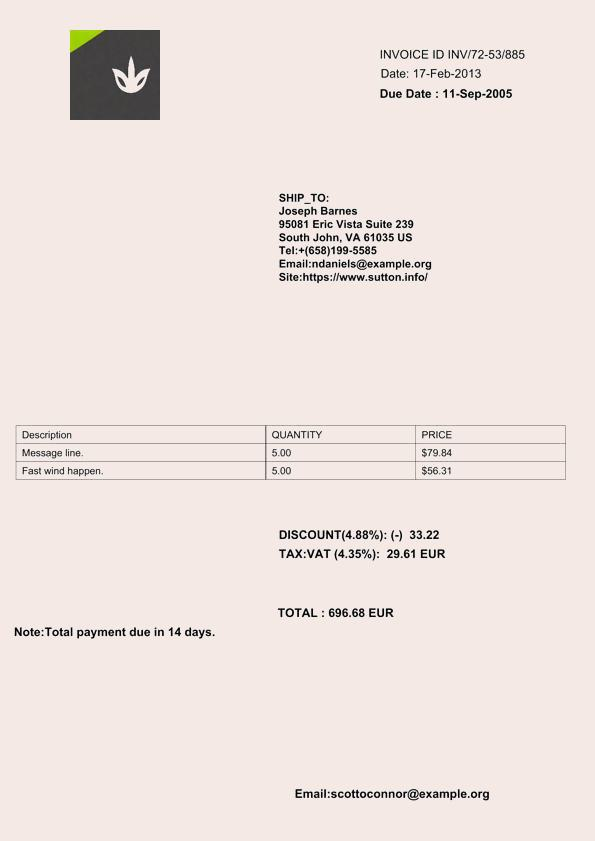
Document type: Invoice